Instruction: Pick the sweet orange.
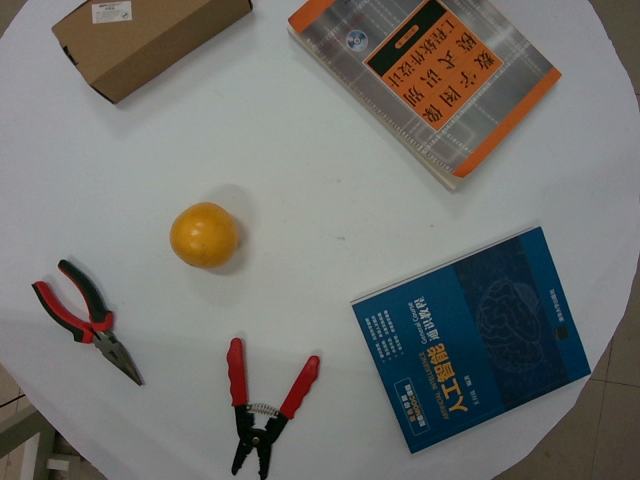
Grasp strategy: vertical